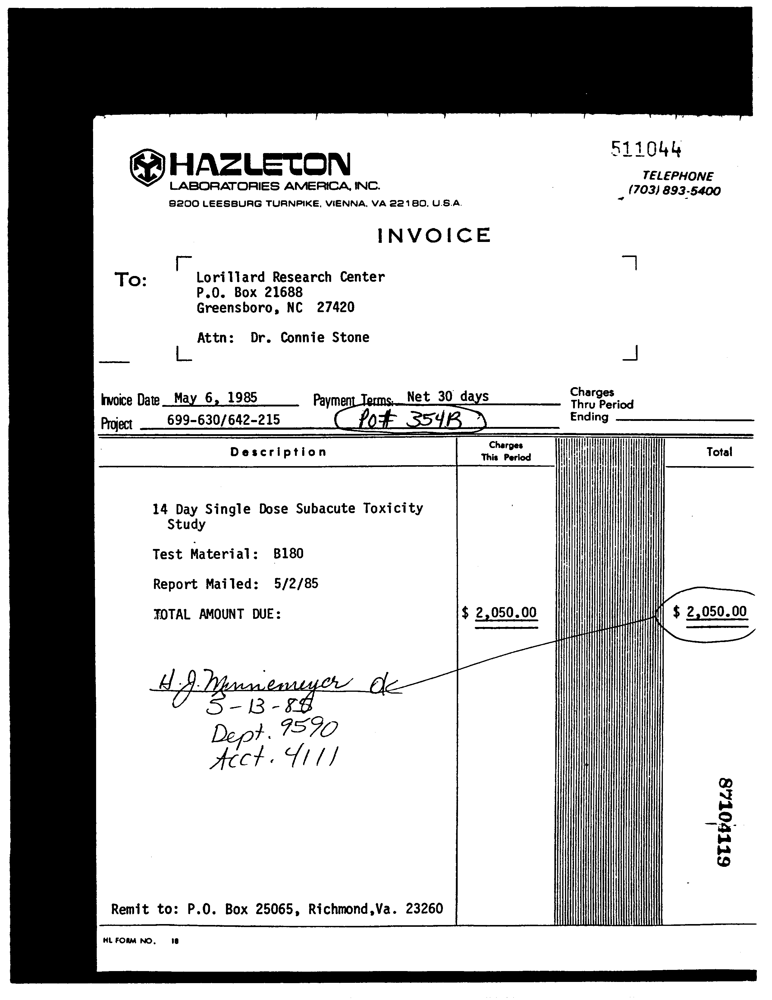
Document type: Invoice